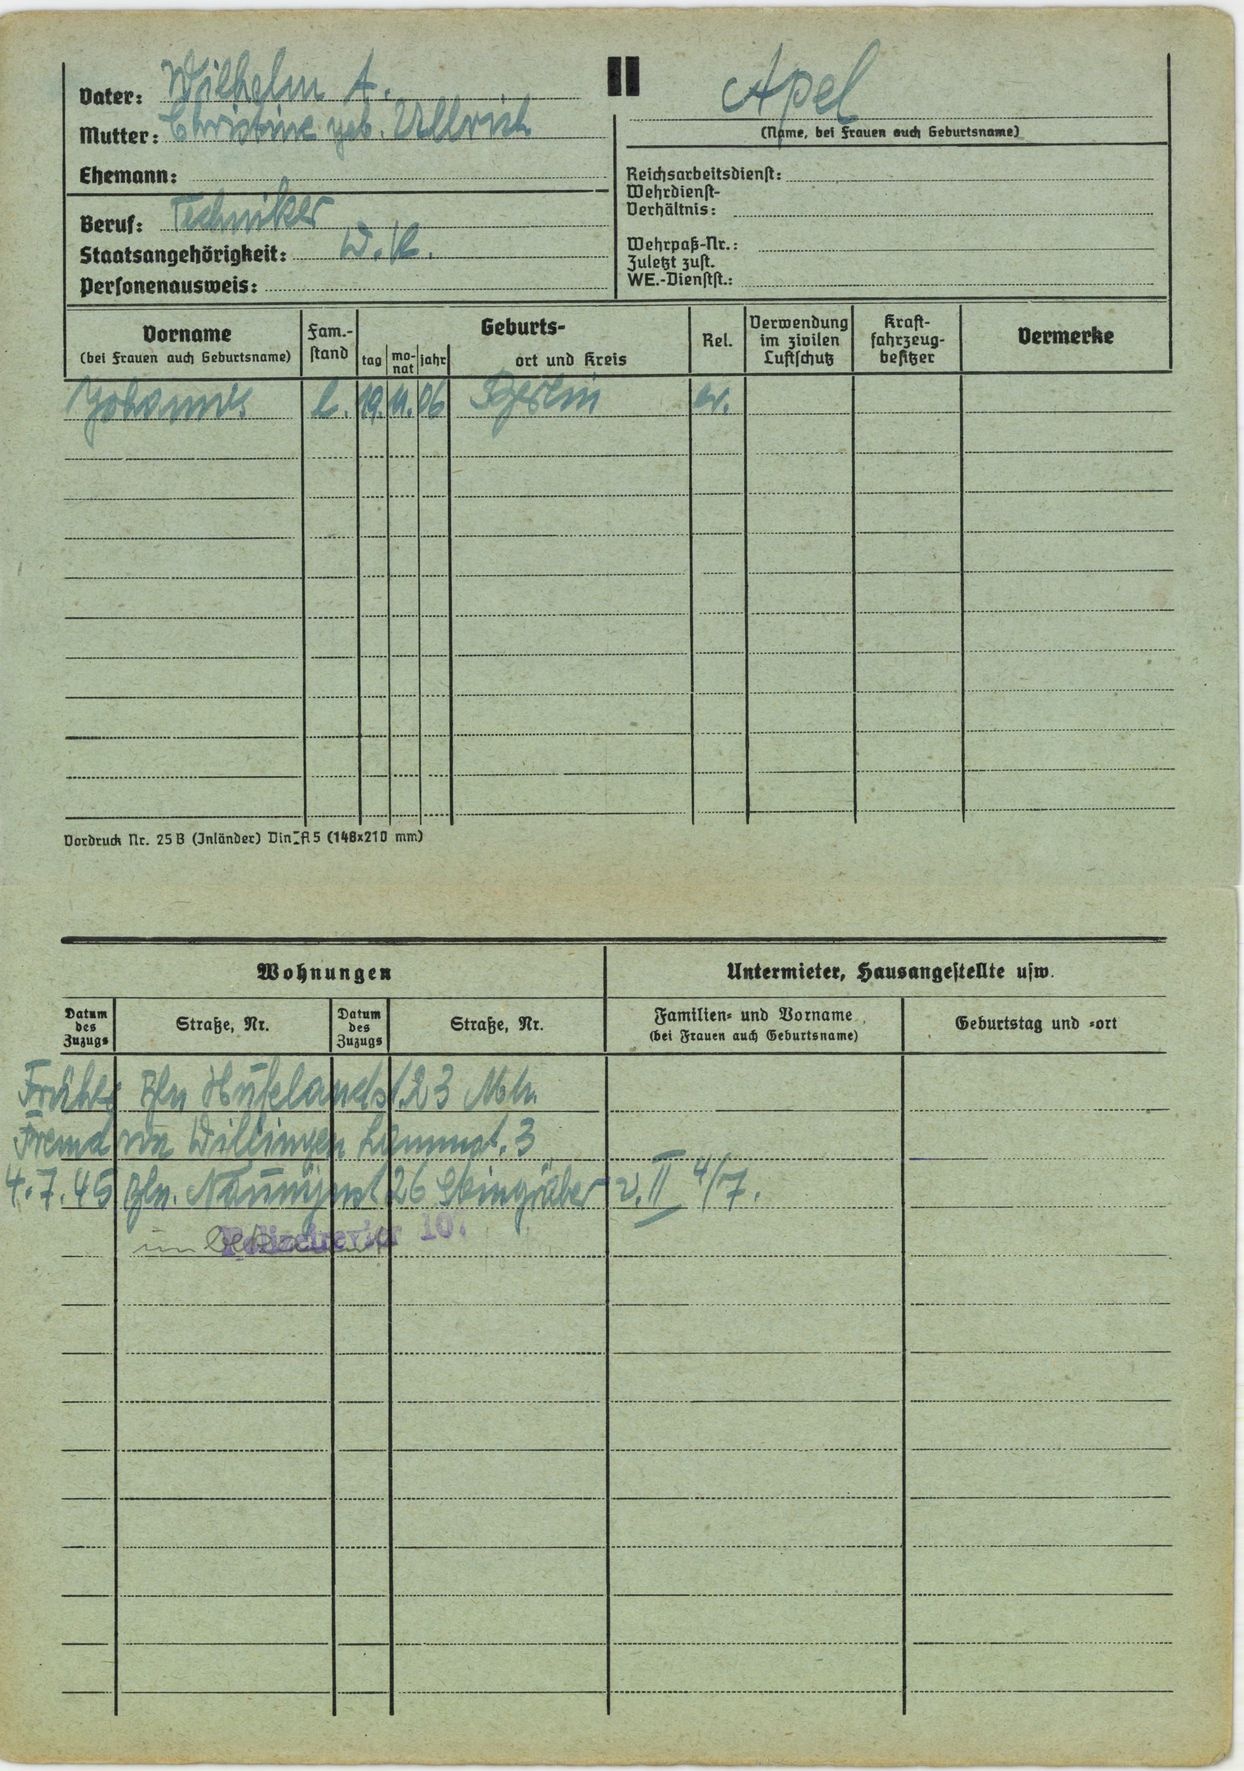
Apel